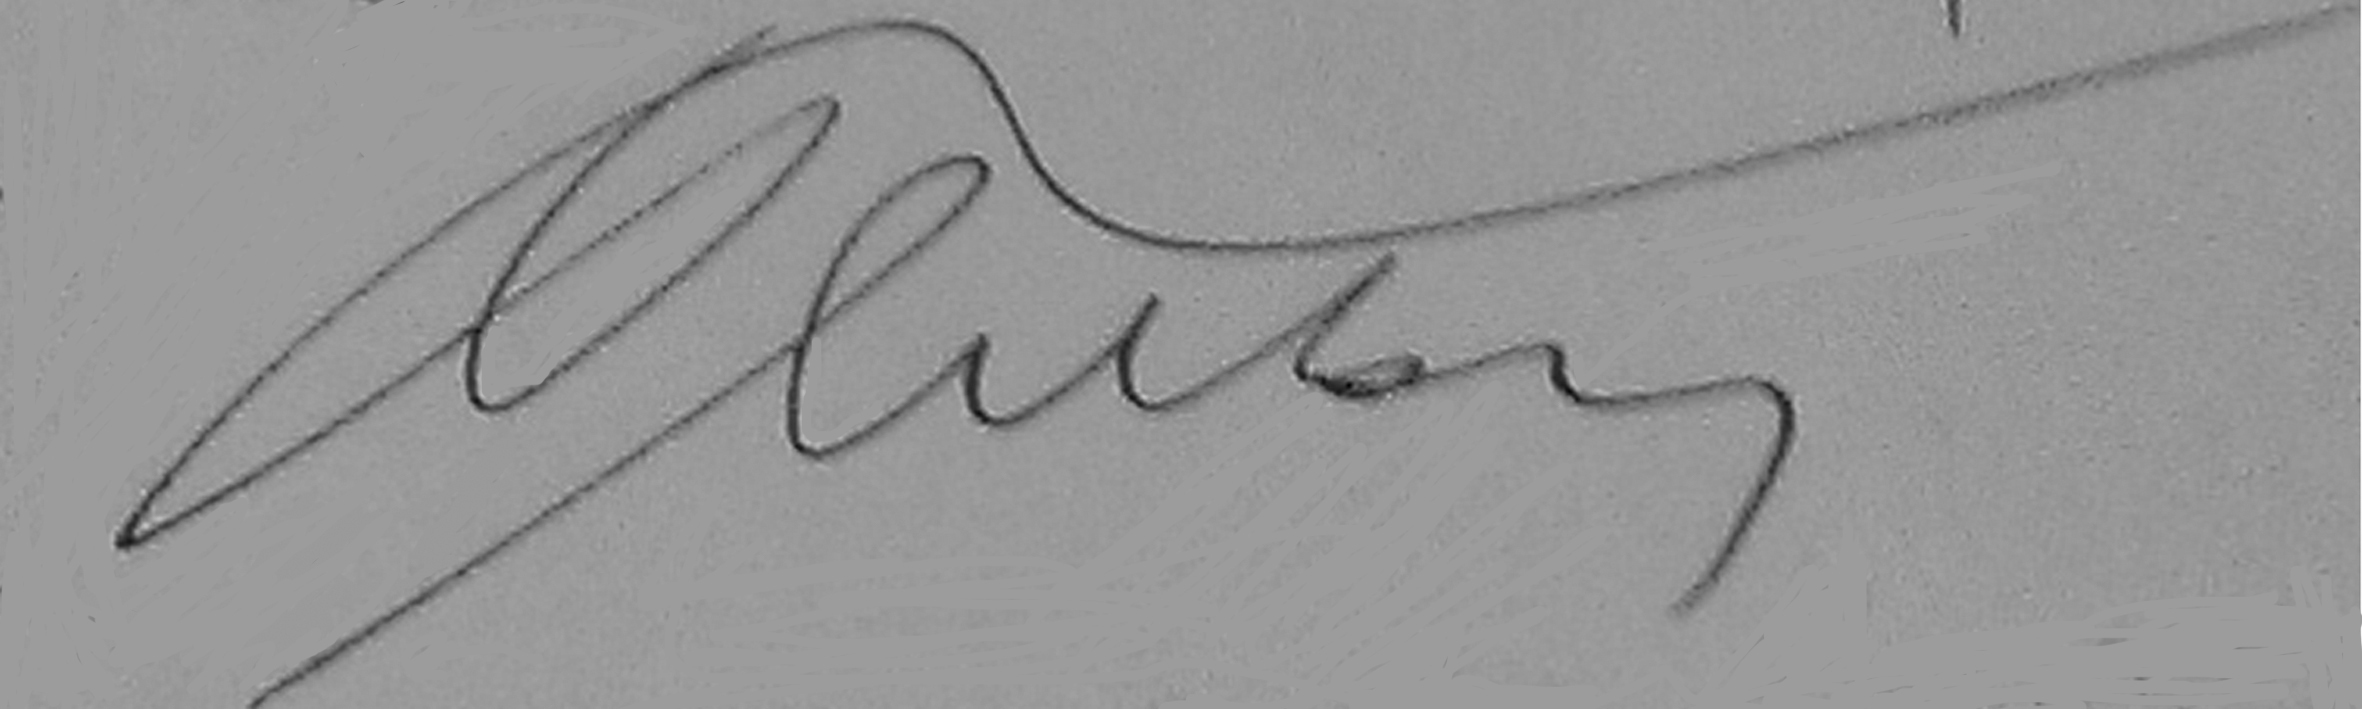
Signature of: yakov belski